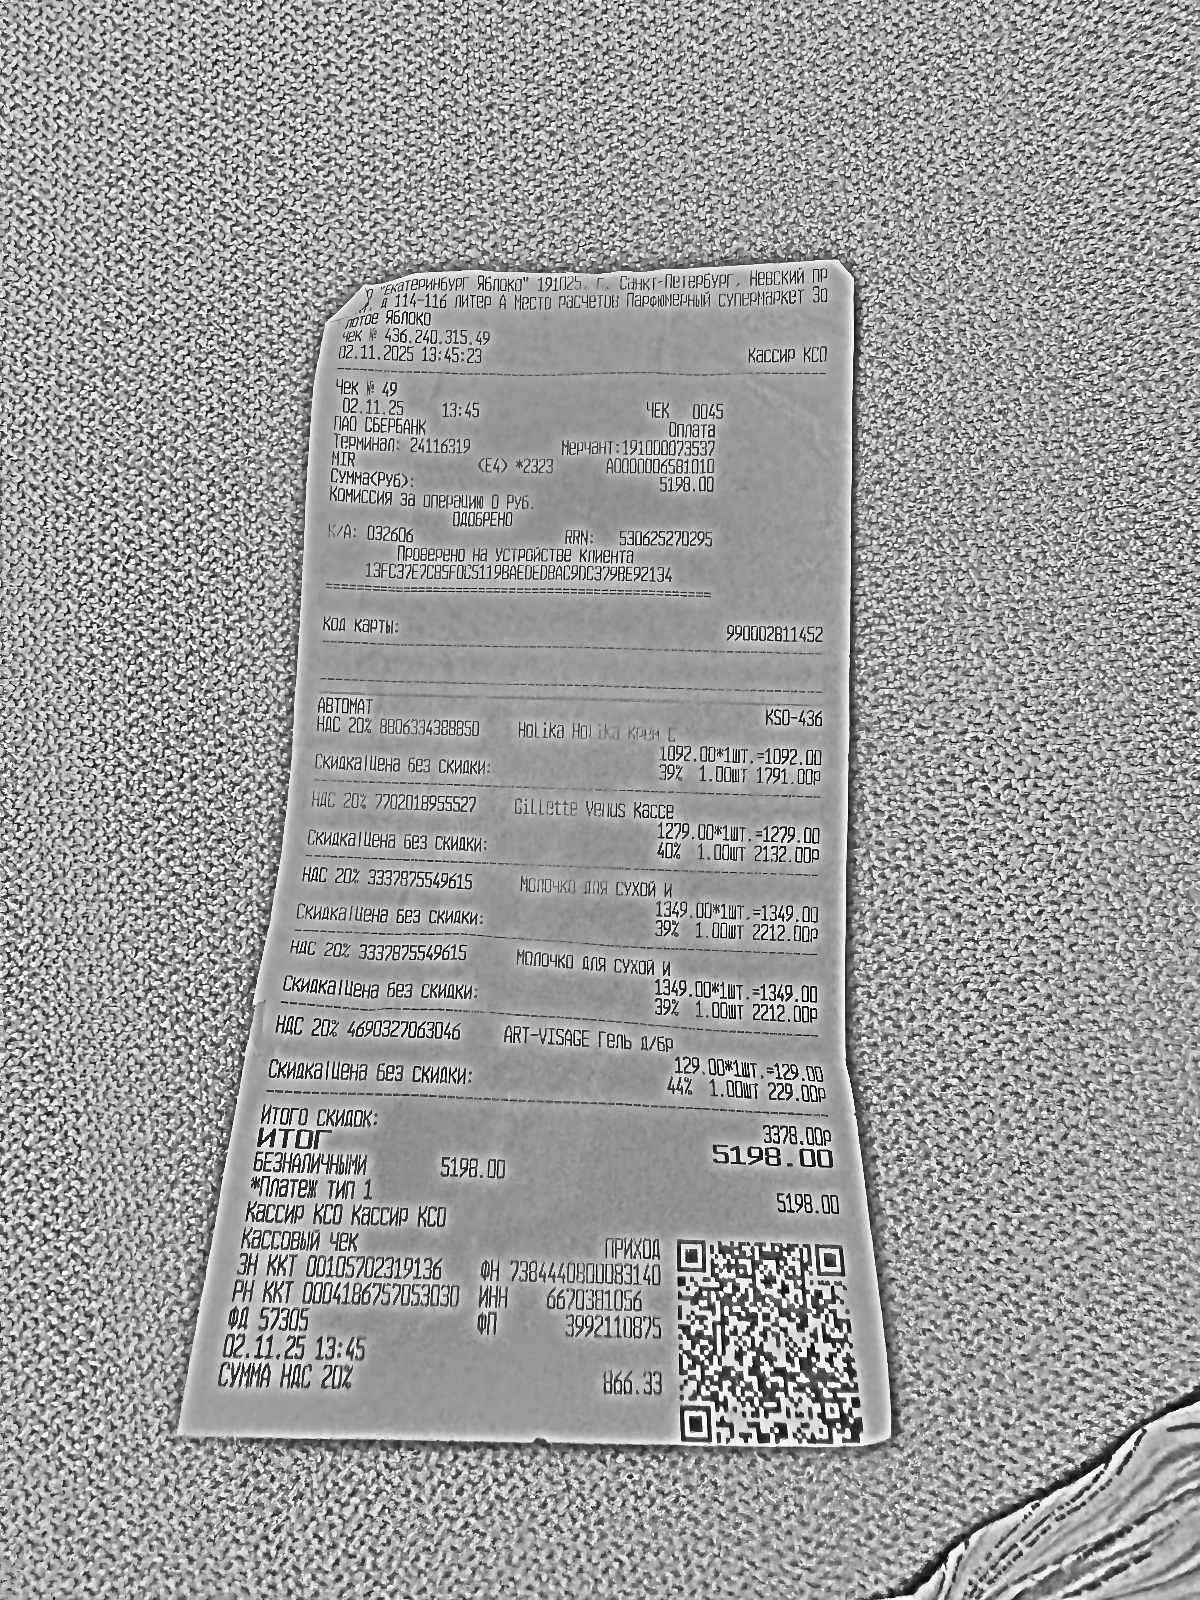
Продавец: ООО "Екатеринбург Яблоко"
ИНН: 6670381056
Дата: 02.11.25
Товары: 8806334388850 Holika Holika Крем С; 7702018955527 Gillette Venus Кассе; 3337875549615 Молочко для сухой и; 3337875549615 Молочко для сухой и; 4690327063046 ART-VISAGE Гель д/6p
Количество: 1.00; 1.00; 1.00; 1.00; 1.00
Цена: 1092.00; 1279.00; 1349.00; 1349.00; 129.00
Сумма: 1092.00; 1279.00; 1349.00; 1349.00; 129.00
Итого: 5198.00